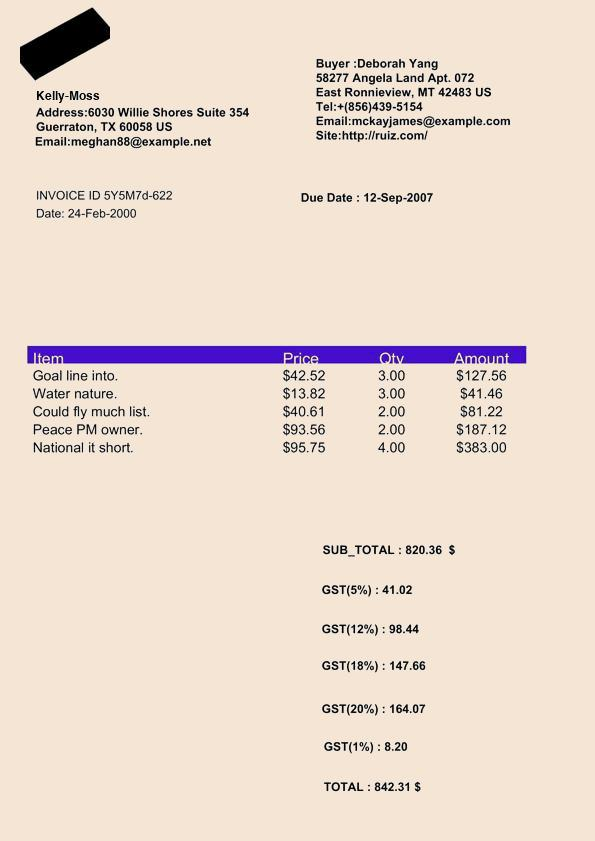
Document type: Invoice